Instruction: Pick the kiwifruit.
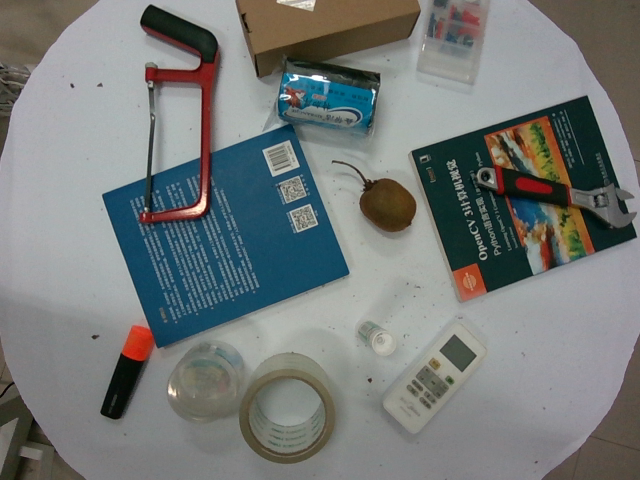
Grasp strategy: vertical